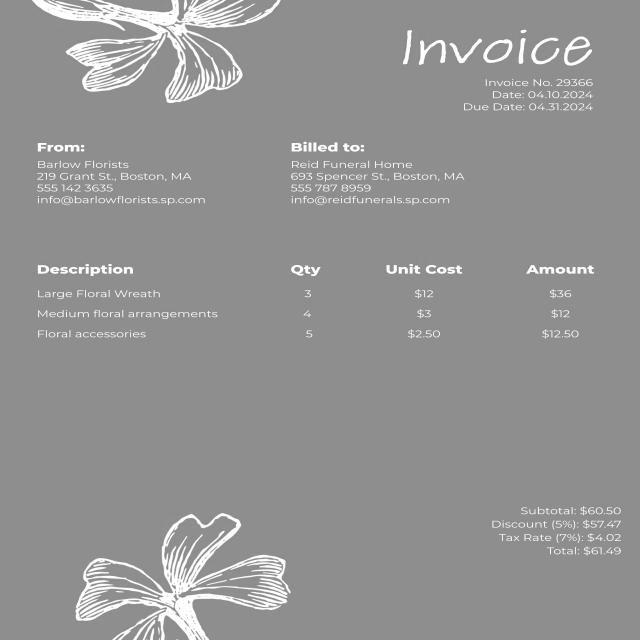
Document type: Invoice